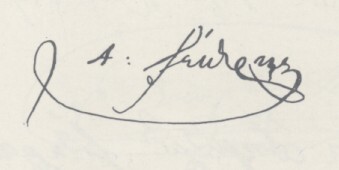
Signature of: athanasios sekeris